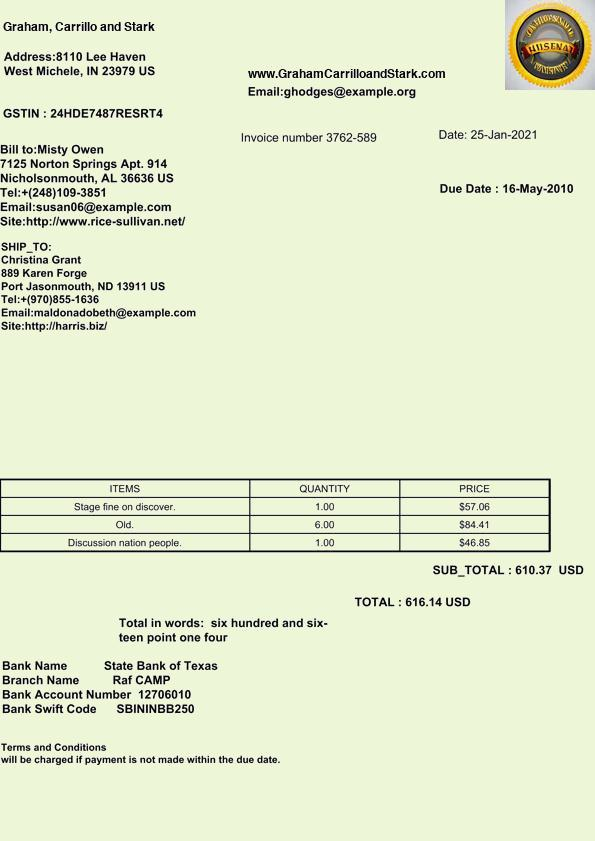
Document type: Invoice